Question: How is the history relevant to the case?
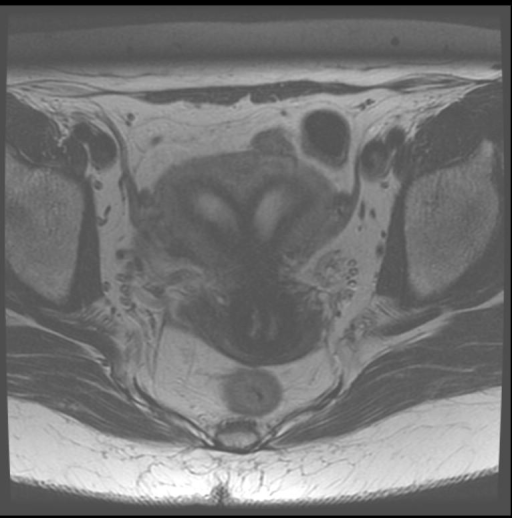
Answer: The patient's history of G1P0A1L0 with 6-7 episodes abnormal menstrual bleeding, FMH included Pt's mother took DES is key in understanding the case.